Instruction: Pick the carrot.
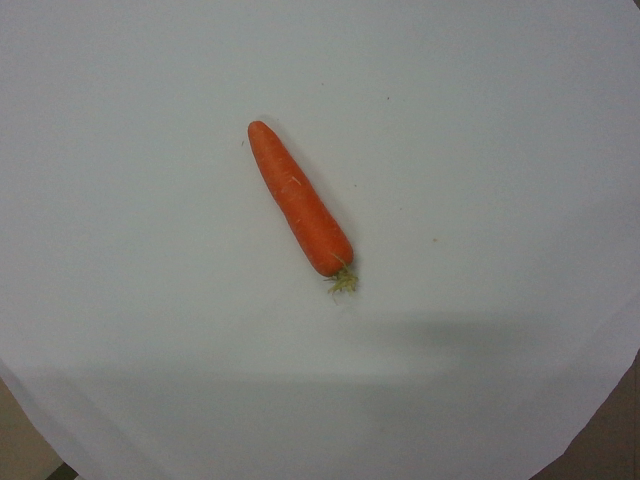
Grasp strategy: vertical